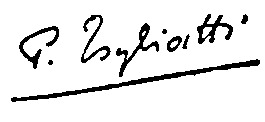
Signature of: palmiro togliatti